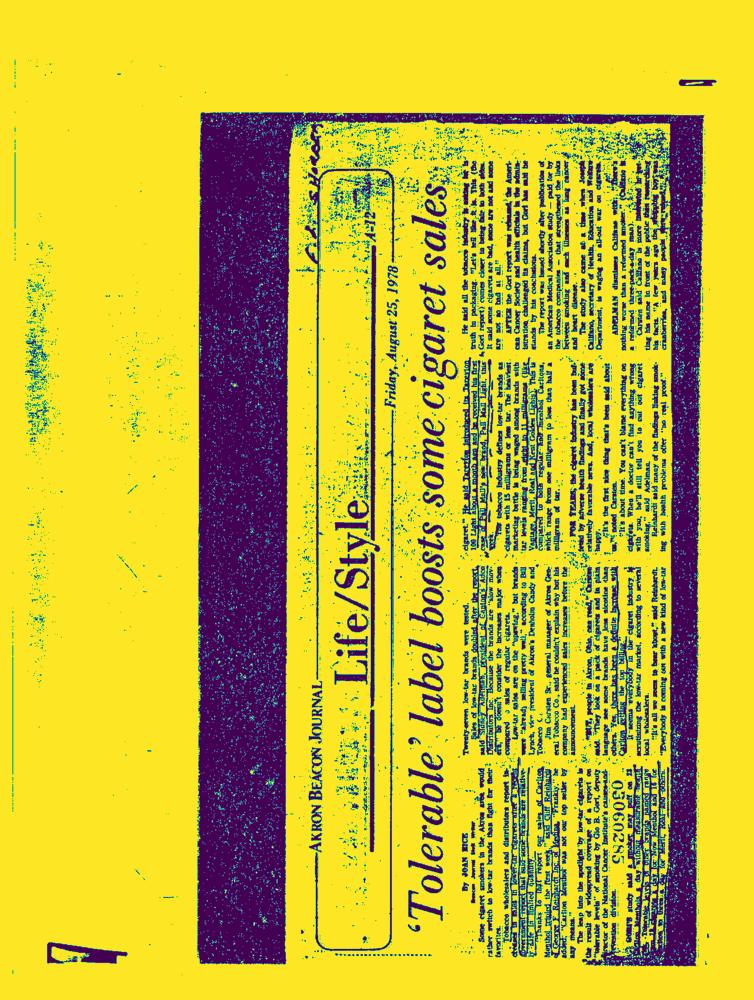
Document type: News-Article